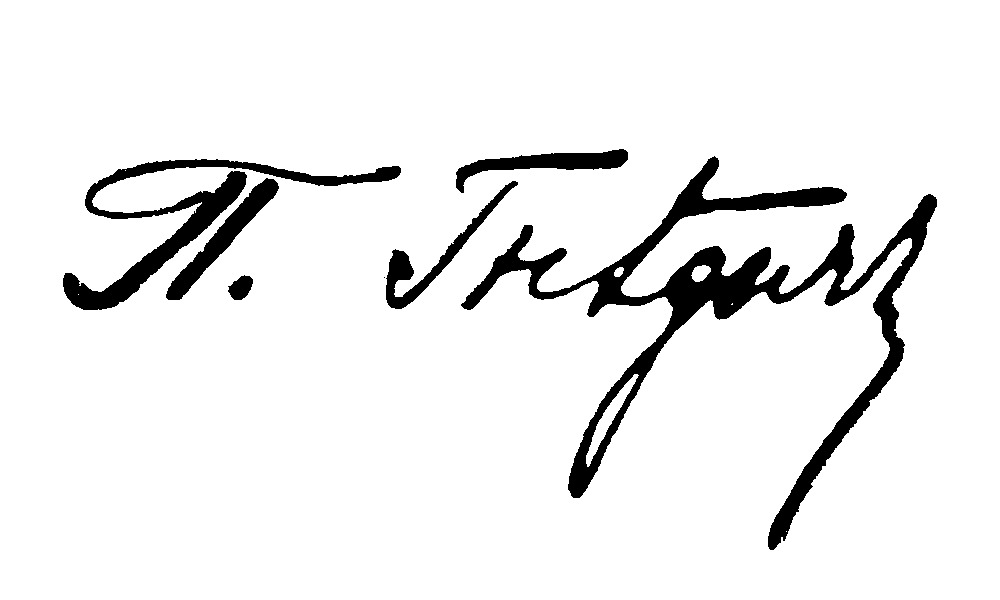
Signature of: pyotr gnedich